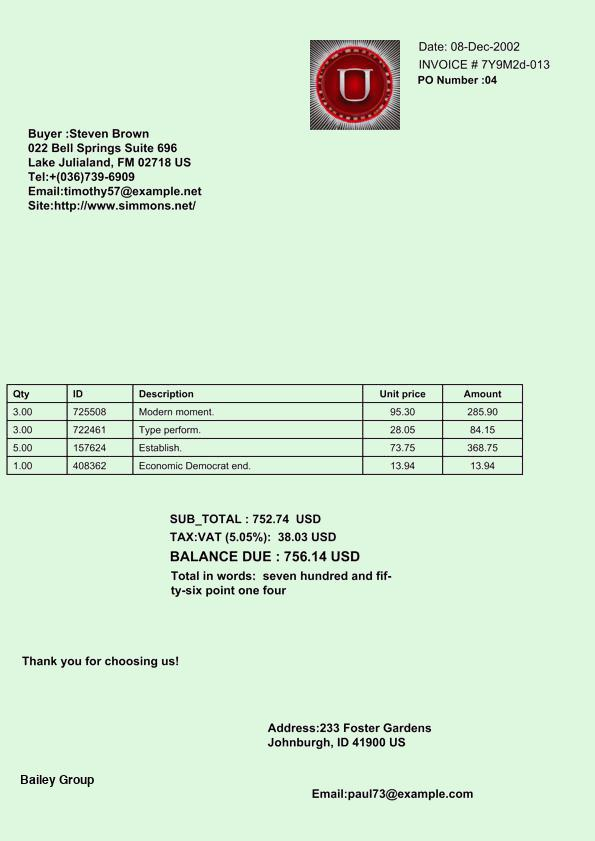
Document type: Invoice